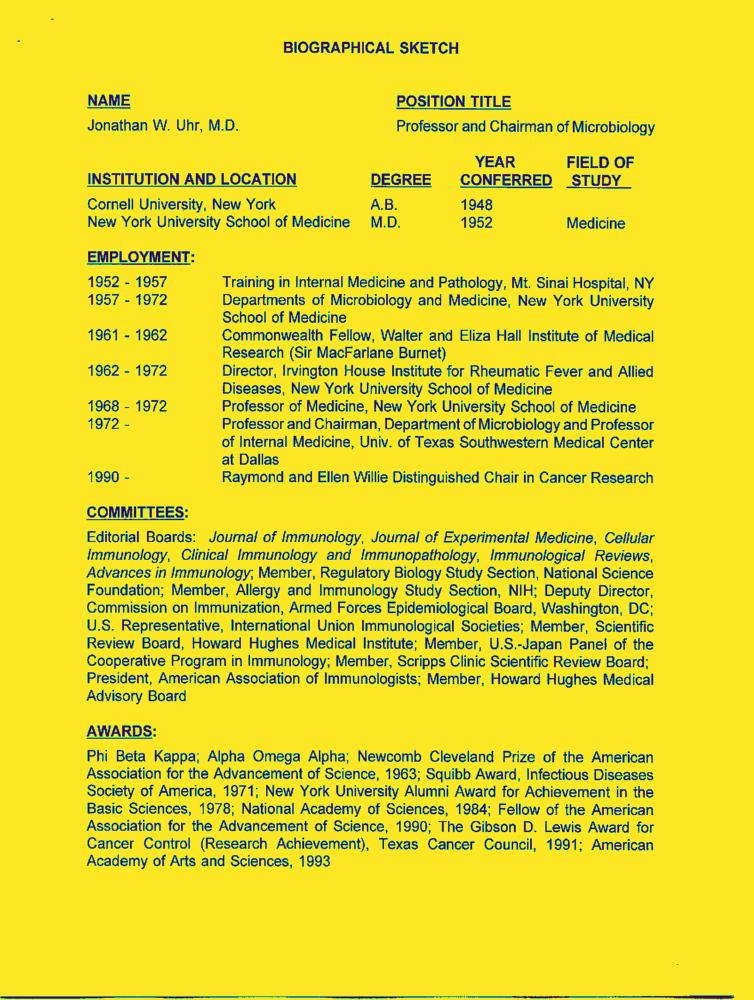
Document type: Resume-Doc